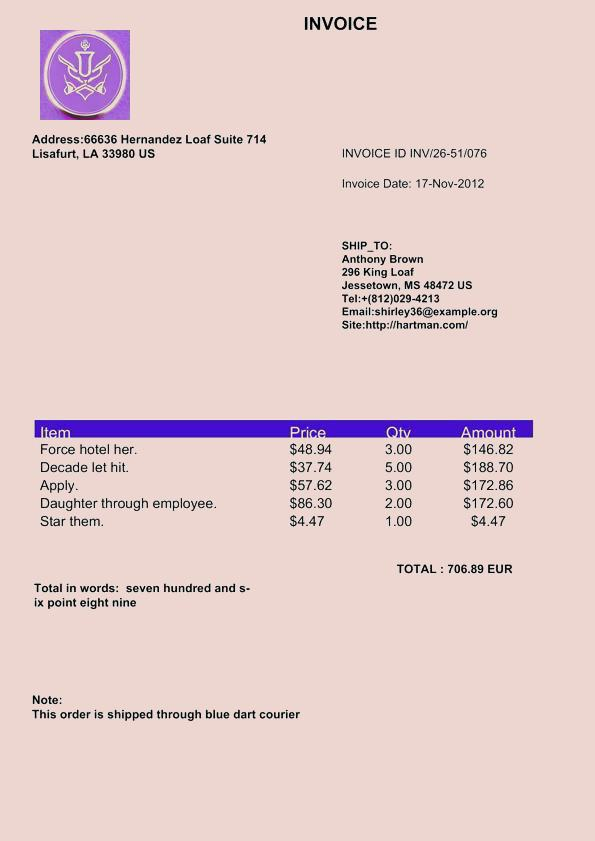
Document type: Invoice